Question: In what way does the history help explain the case?
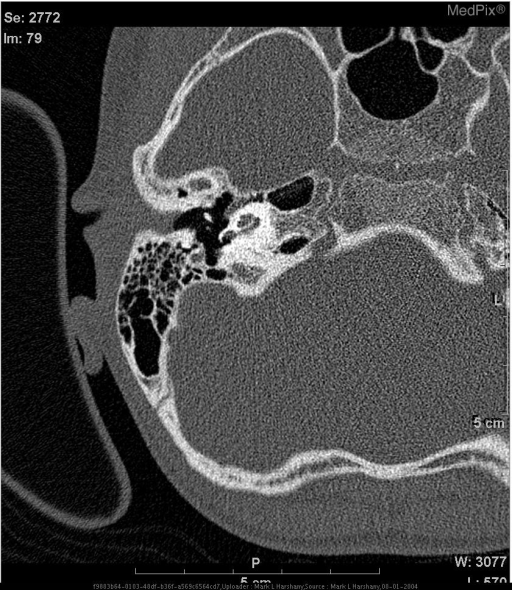
Answer: The patient's history of 9 year old male with left-sided sensorineural hearing loss. is key in understanding the case.